Question: What appears to be the issue?
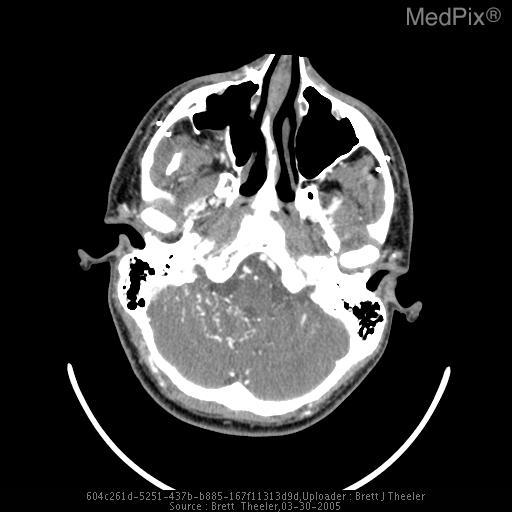
Answer: The findings suggest CT with contrast shows an enlarged R parasellar region consistent with an ICA aneurysm, and abnormal vasculature filling with contrast in the R posterior fossa.  The R Carotid angiogram shows a large, cavernous ICA aneurysm.  The angiogram also shows that this aneurysm is draining into the cavernous sinus.  The R superior opthalmic vein is engorged, and visible in the arterial phase.  The carotid cavernous fistula is also draining posteriorly into the transverse and sigmoid sinuses (likely through the superior petrosal and inferior petrosal sinuses)which are also visible in the arterial phase of the angiogram.. Abnormal vascular markings in the cerebellum filling with contrast.. The patient might have a history of 20 y/o male inside HUM-V when hit with an RPG (rocket propelled grenade)..